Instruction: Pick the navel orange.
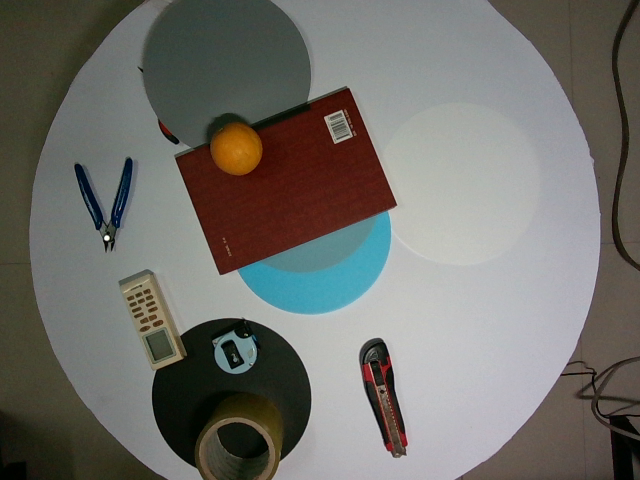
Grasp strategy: vertical